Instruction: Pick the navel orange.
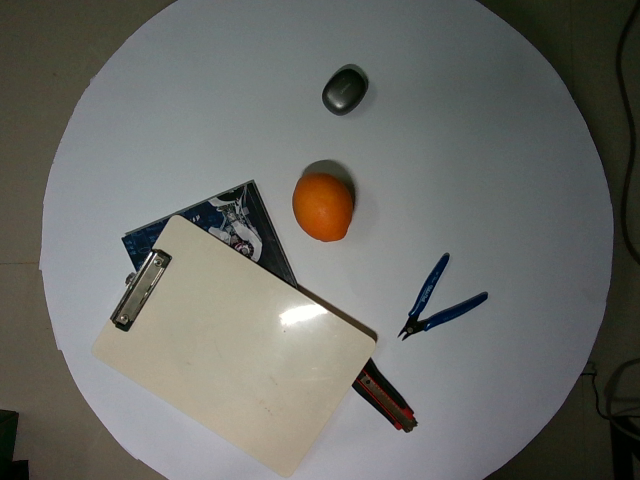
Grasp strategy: vertical